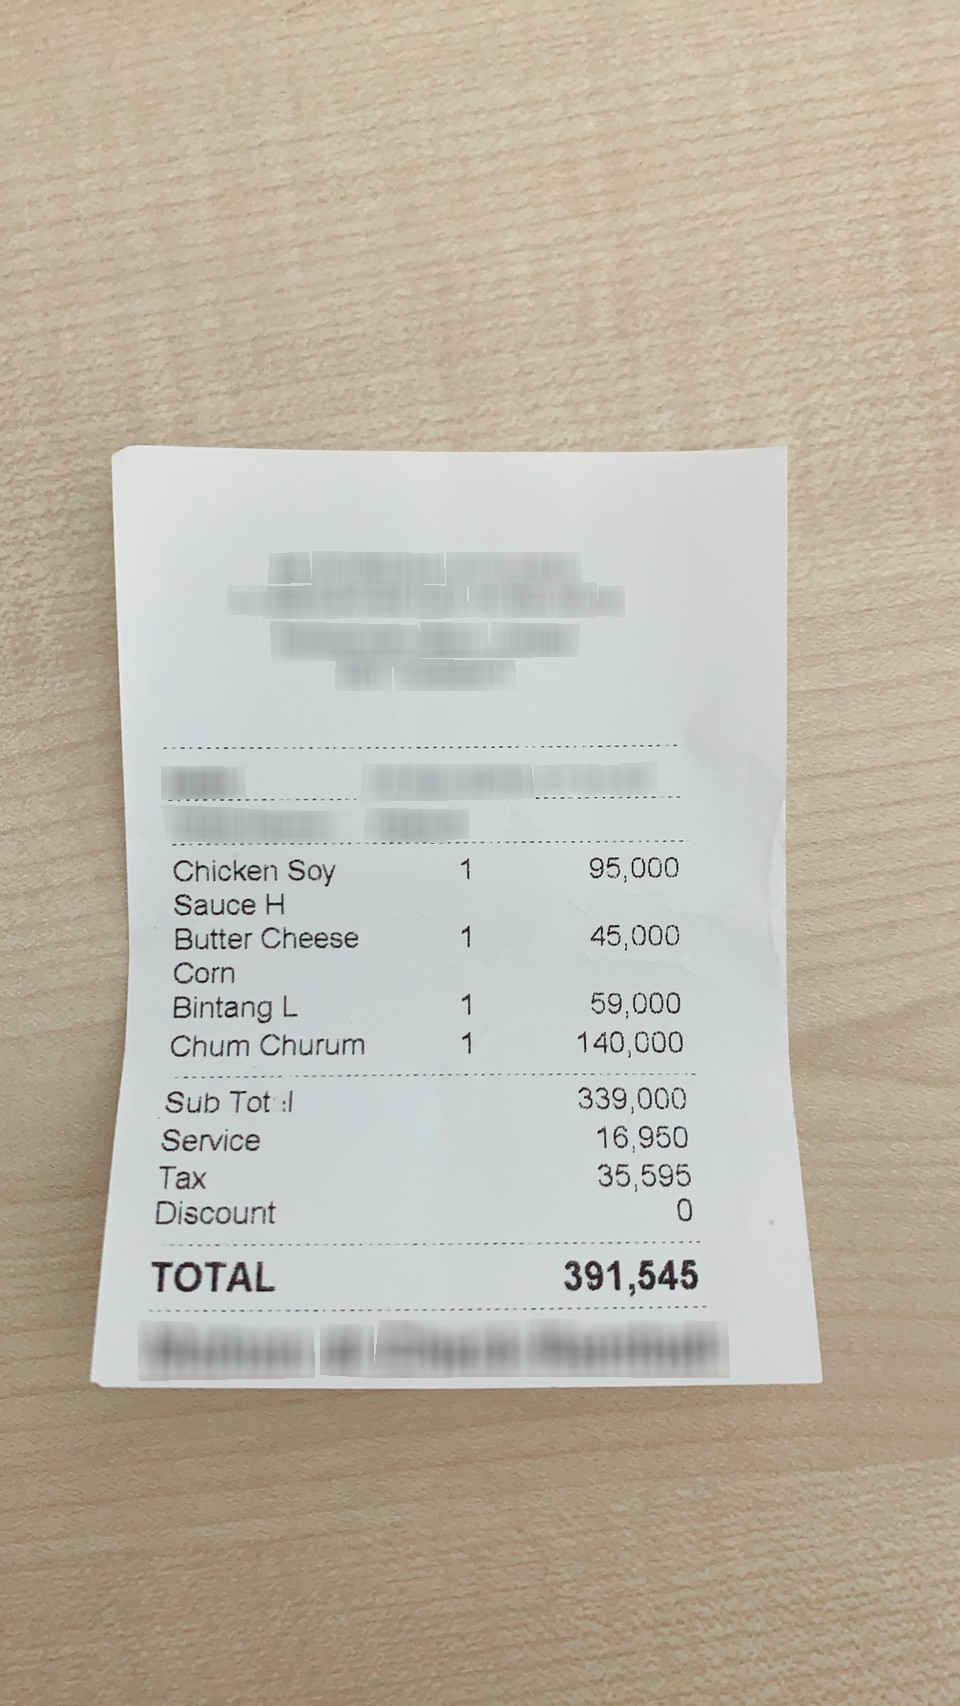
Number of items: 4
Subtotal: 339,000
Service charge: 16,950
Tax: 35,595
Total: 391,545
OCR text regions:
text: Chicken
text: Soy
text: Sauce
text: H
text: 1
text: 95,000
text: Butter
text: Cheese
text: Corn
text: 1
text: 45,000
text: Bintang
text: L
text: 1
text: 59,000
text: Chum
text: Churum
text: 1
text: 140,000
text: Sub
text: Total
text: 339,000
text: Discount
text: 0
text: Service
text: 16,950
text: Tax
text: 35,595
text: TOTAL
text: 391,545